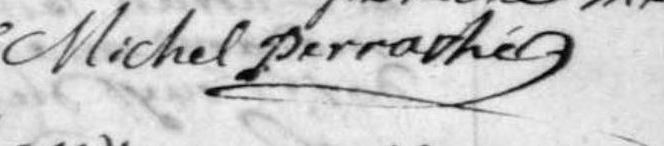
Signature of: michel perrache